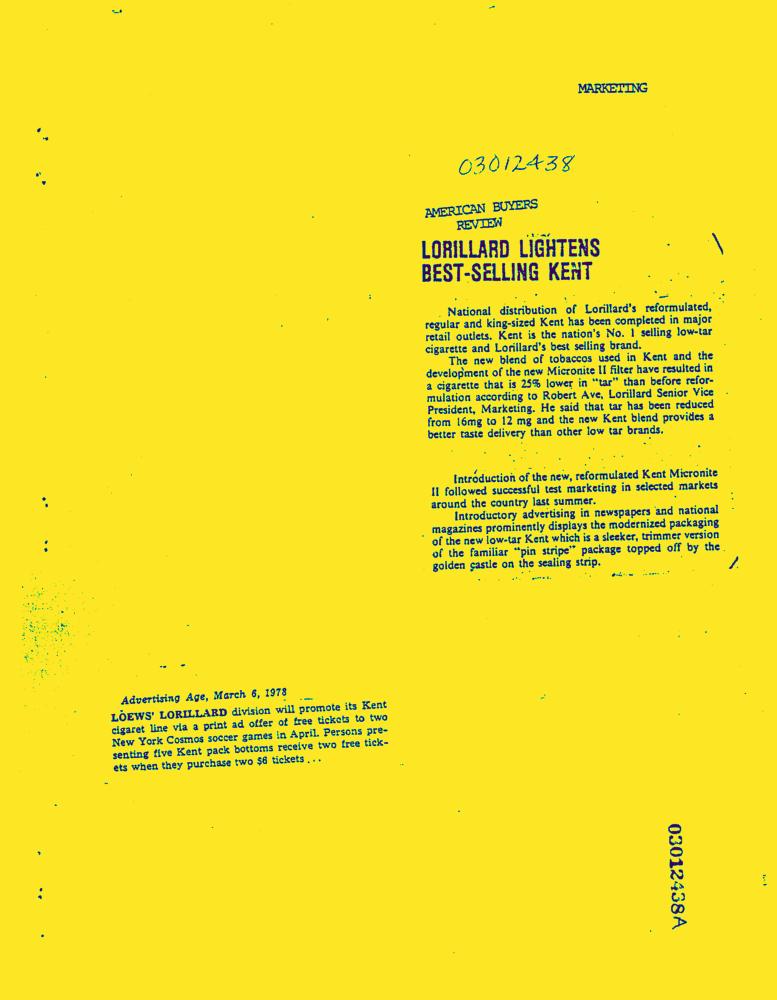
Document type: News-Article